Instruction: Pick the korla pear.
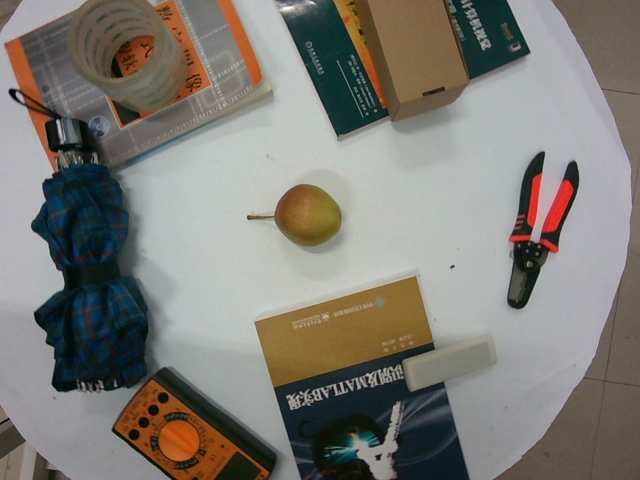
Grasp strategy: vertical